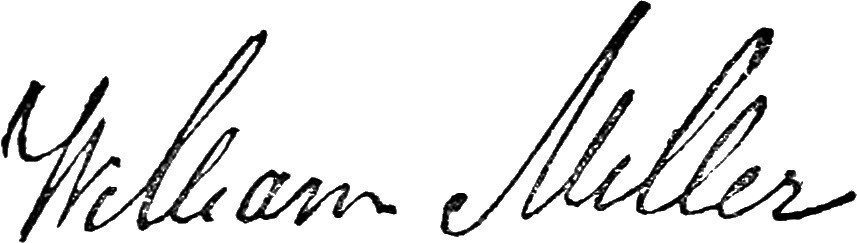
Signature of: william miller